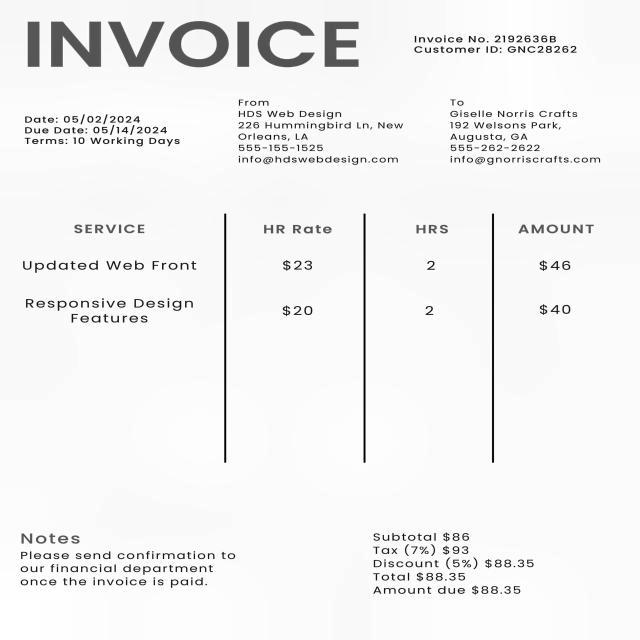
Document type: Invoice